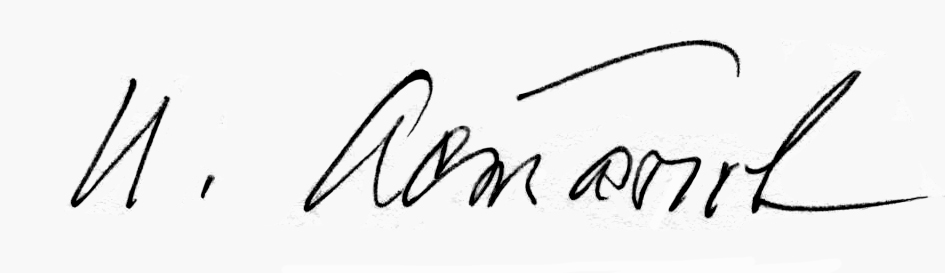
Signature of: ivan stepanovič astapov